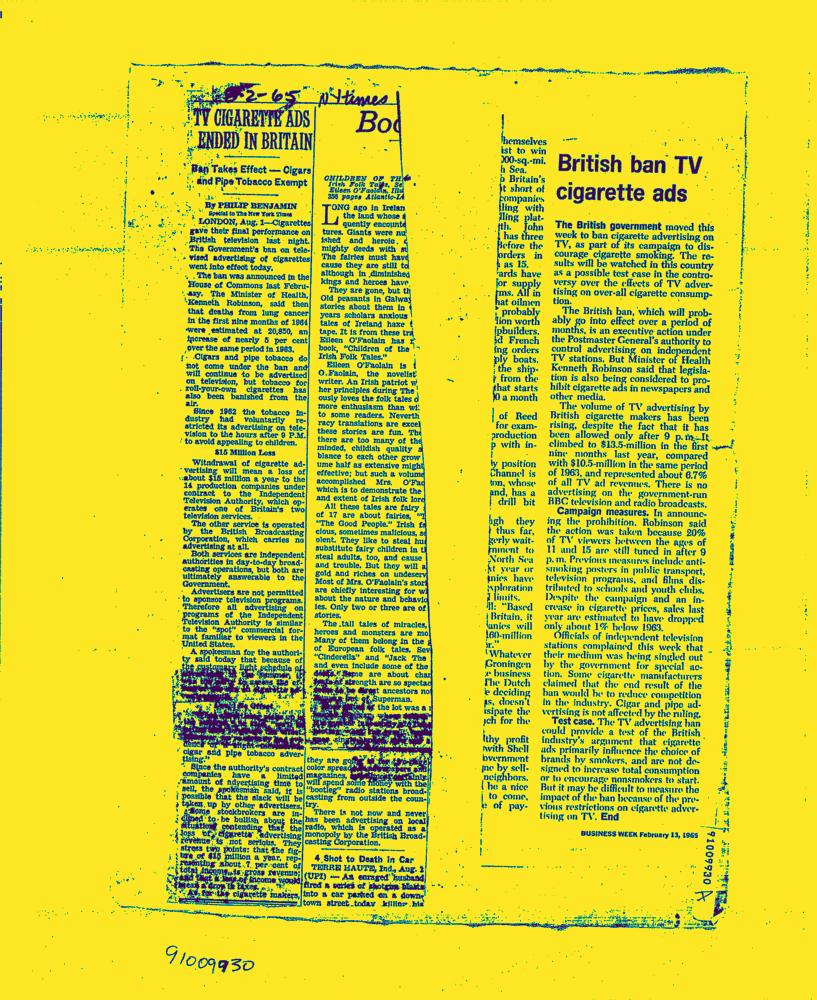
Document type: News-Article